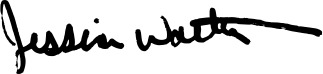
Signature of: jessica walter